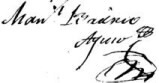
Signature of: manuel barrio ayuso